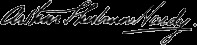
Signature of: arthur sherburne hardy